Question: What is the main concern?
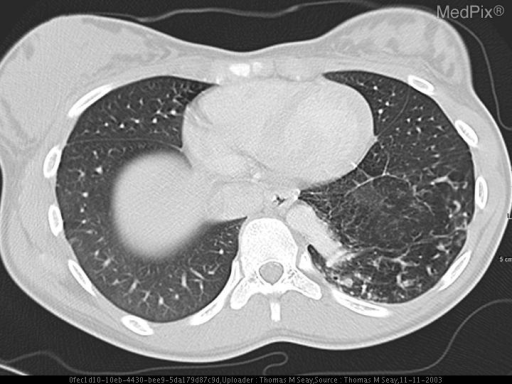
Answer: The findings suggest CXR:  The  mediastinal structures and pulmonary vascularity are normal in appearance.  Symmetric aeration is noted bilaterally.  Slight increased parenchymal opacity is noted in  the left lower lobe posteriorly.  Overlying bony thorax is unremarkable.

CT:  There is an area of increased lucency in the inferior left lower lobe, with multiple dilated abnormal blood vessels. The area is supplied predominantly by a large artery arising from the aorta just above the aortic hiatus. Drainage is to the left inferior pulmonary vein (not shown).. There is an area of increased lucency in the inferior left lower lobe, with multiple dilated abnormal blood vessels. The area appears to be supplied predominantly by a large artery arising from the aorta just above the aortic hiatus. Drainage is to the left inferior pulmonary vein.. The patient might have a history of This 12 year old girl has recurrent left lower lobe pneumonia. She is otherwise healthy. Other previous medical history is noncontributory..